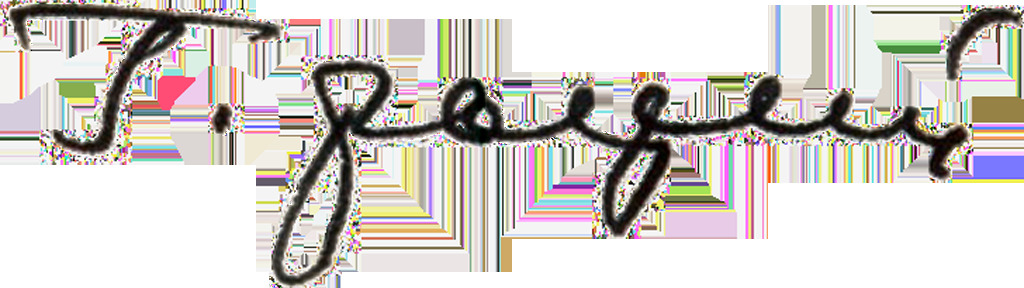
Signature of: georgiy dmitrievich ryzhenkov